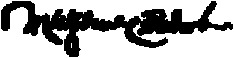
Signature of: matthew cradock